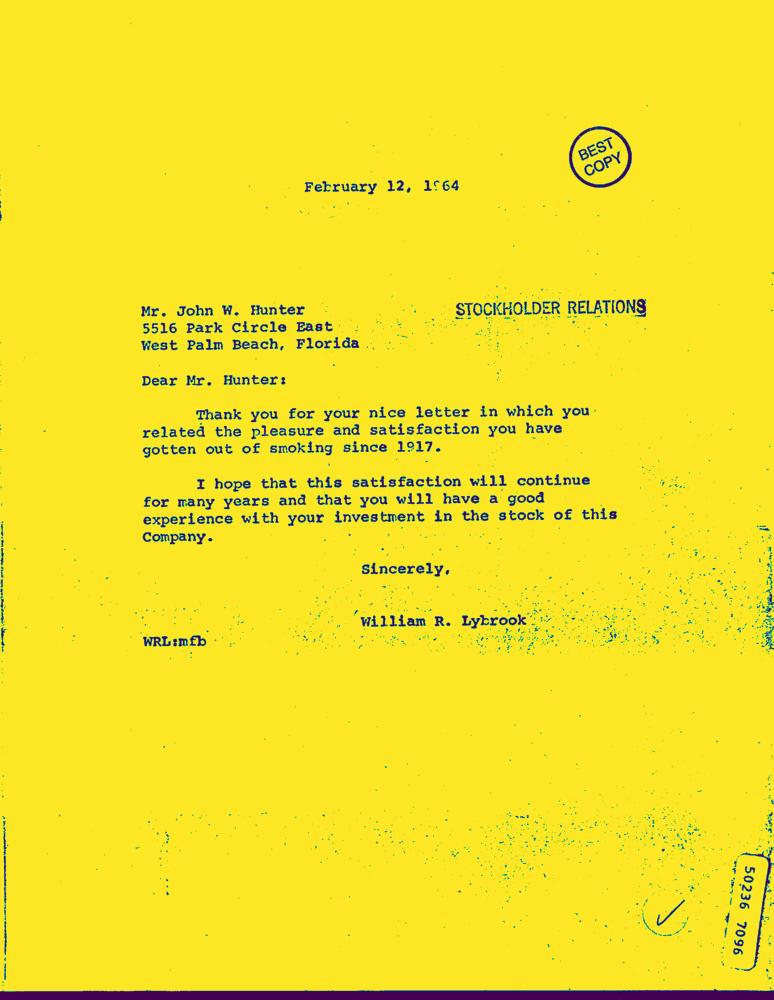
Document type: Letter-Doc